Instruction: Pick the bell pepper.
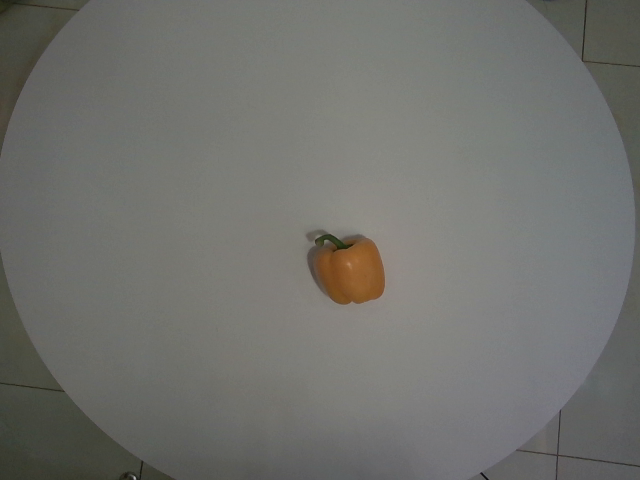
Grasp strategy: vertical